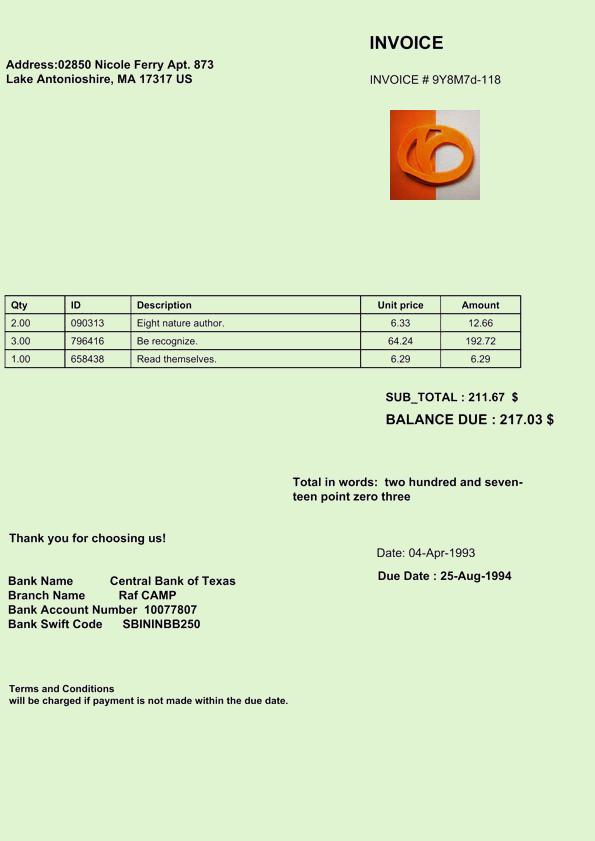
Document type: Invoice